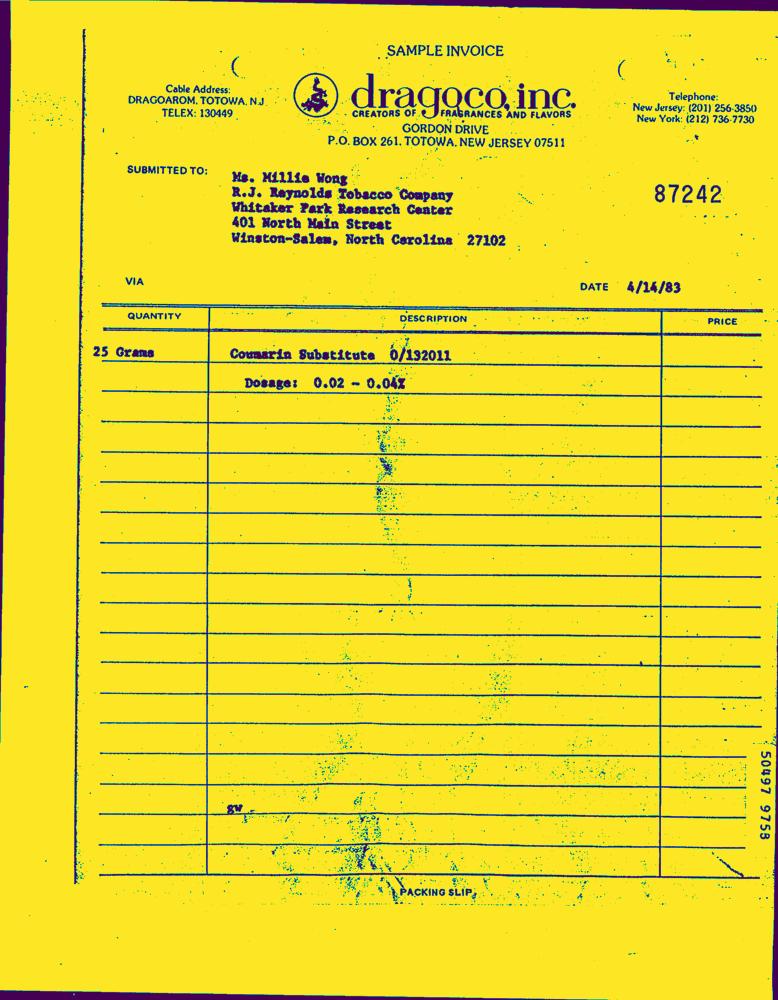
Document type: Invoice-Doc